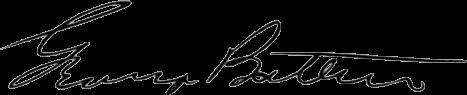
Signature of: george batten